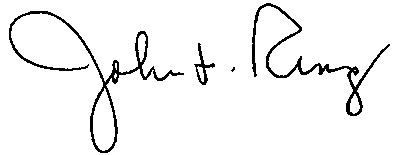
Signature of: john f ring